Question: What could the diagnosis suggest?
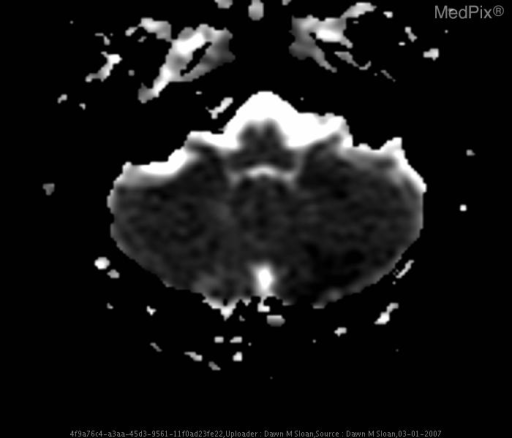
Answer: The possible diagnosis includes •  Cerebellar embolic Infarction
•  Vertebral artery dissection.